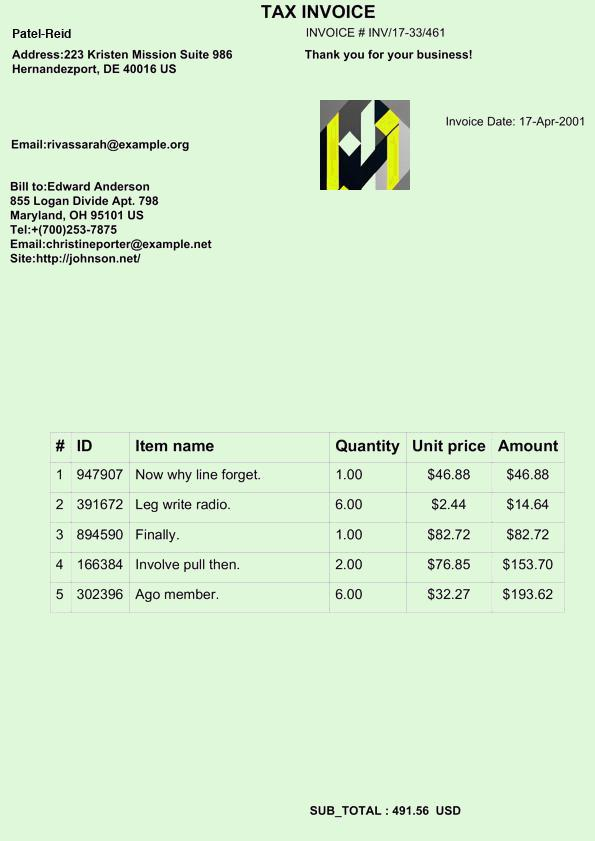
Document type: Invoice